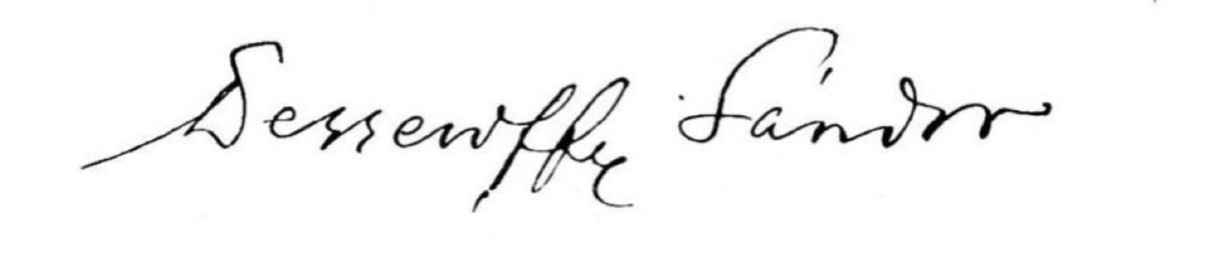
Signature of: sándor dessewffy